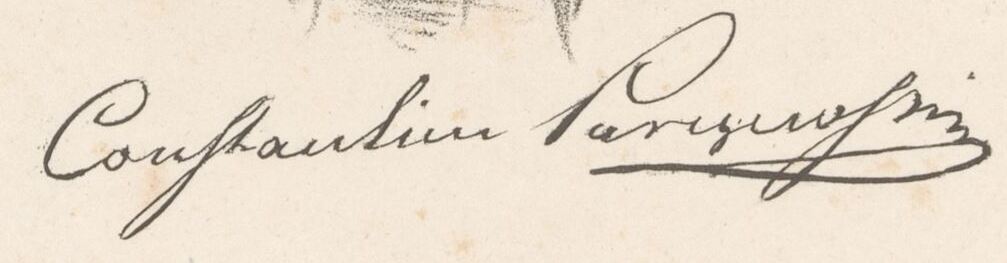
Signature of: konstanty parczewski